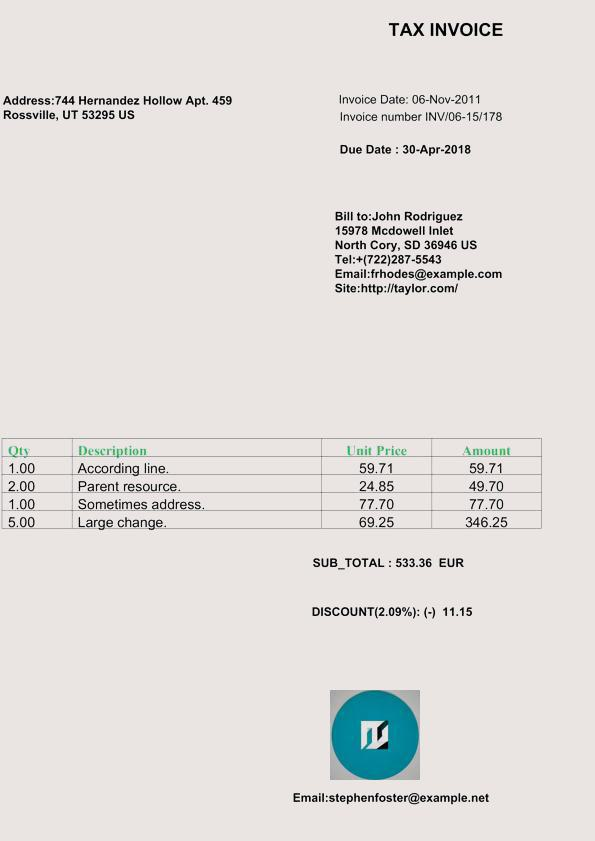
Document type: Invoice